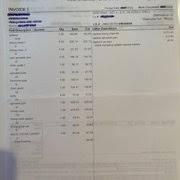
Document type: Invoice